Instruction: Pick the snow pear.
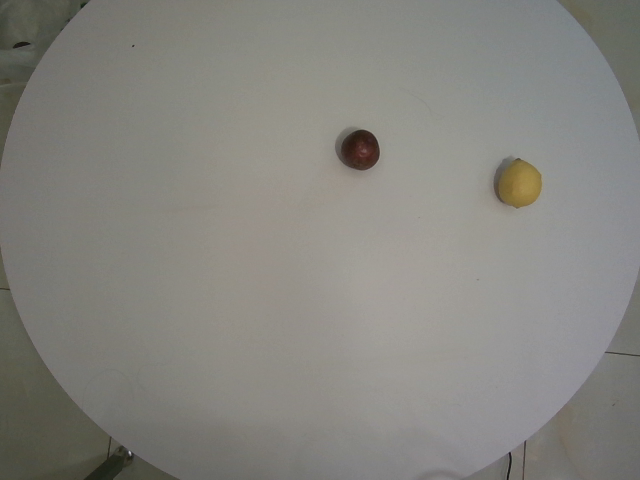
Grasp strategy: vertical